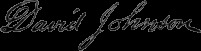
Signature of: david johnson